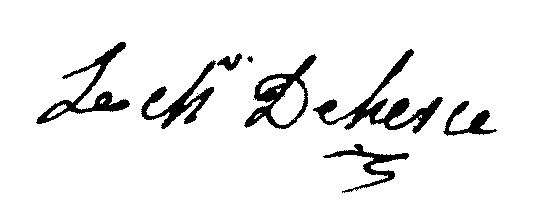
Signature of: jean françois simon de hercé